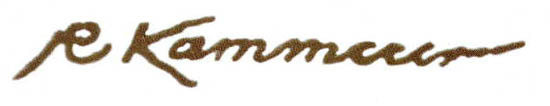
Signature of: robert kammerer